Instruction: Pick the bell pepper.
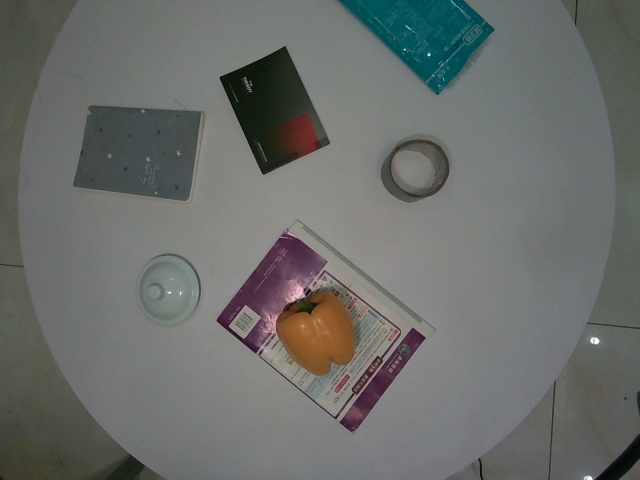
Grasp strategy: vertical